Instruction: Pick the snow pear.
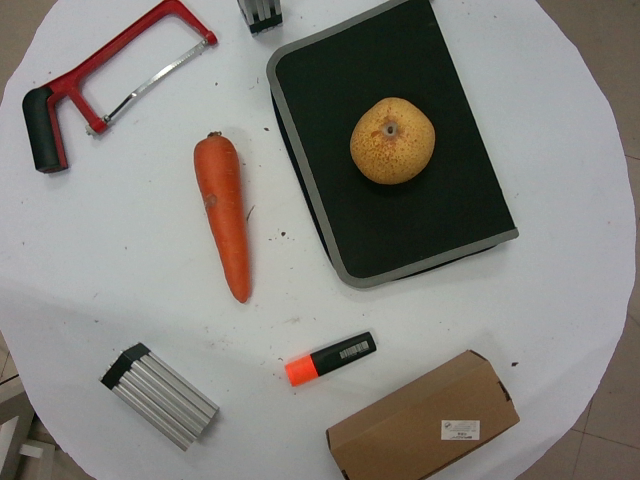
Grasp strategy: vertical